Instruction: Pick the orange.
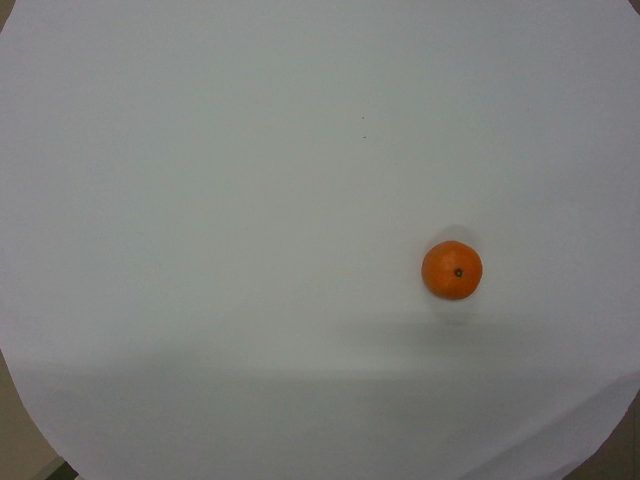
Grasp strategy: vertical